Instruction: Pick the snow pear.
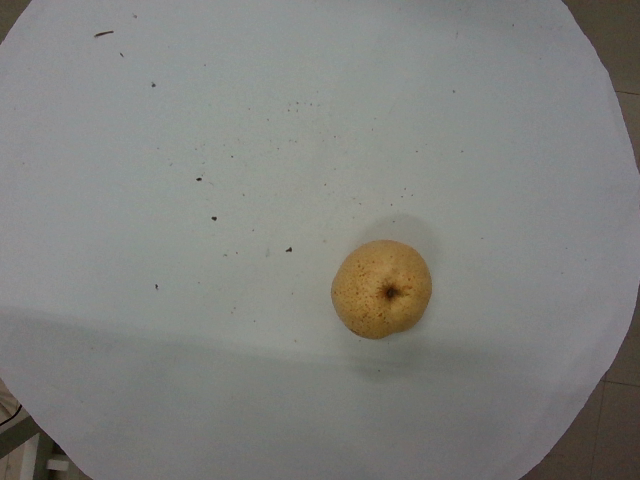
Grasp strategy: vertical